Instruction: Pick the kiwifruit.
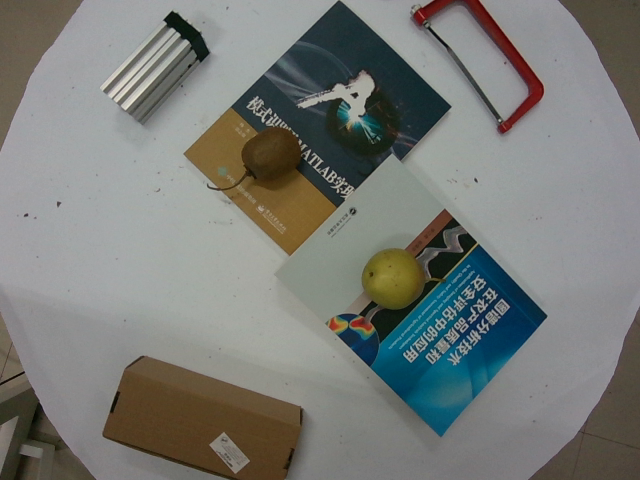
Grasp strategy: vertical